Question: What type of tax is indicated in the document, personal property or real estate?
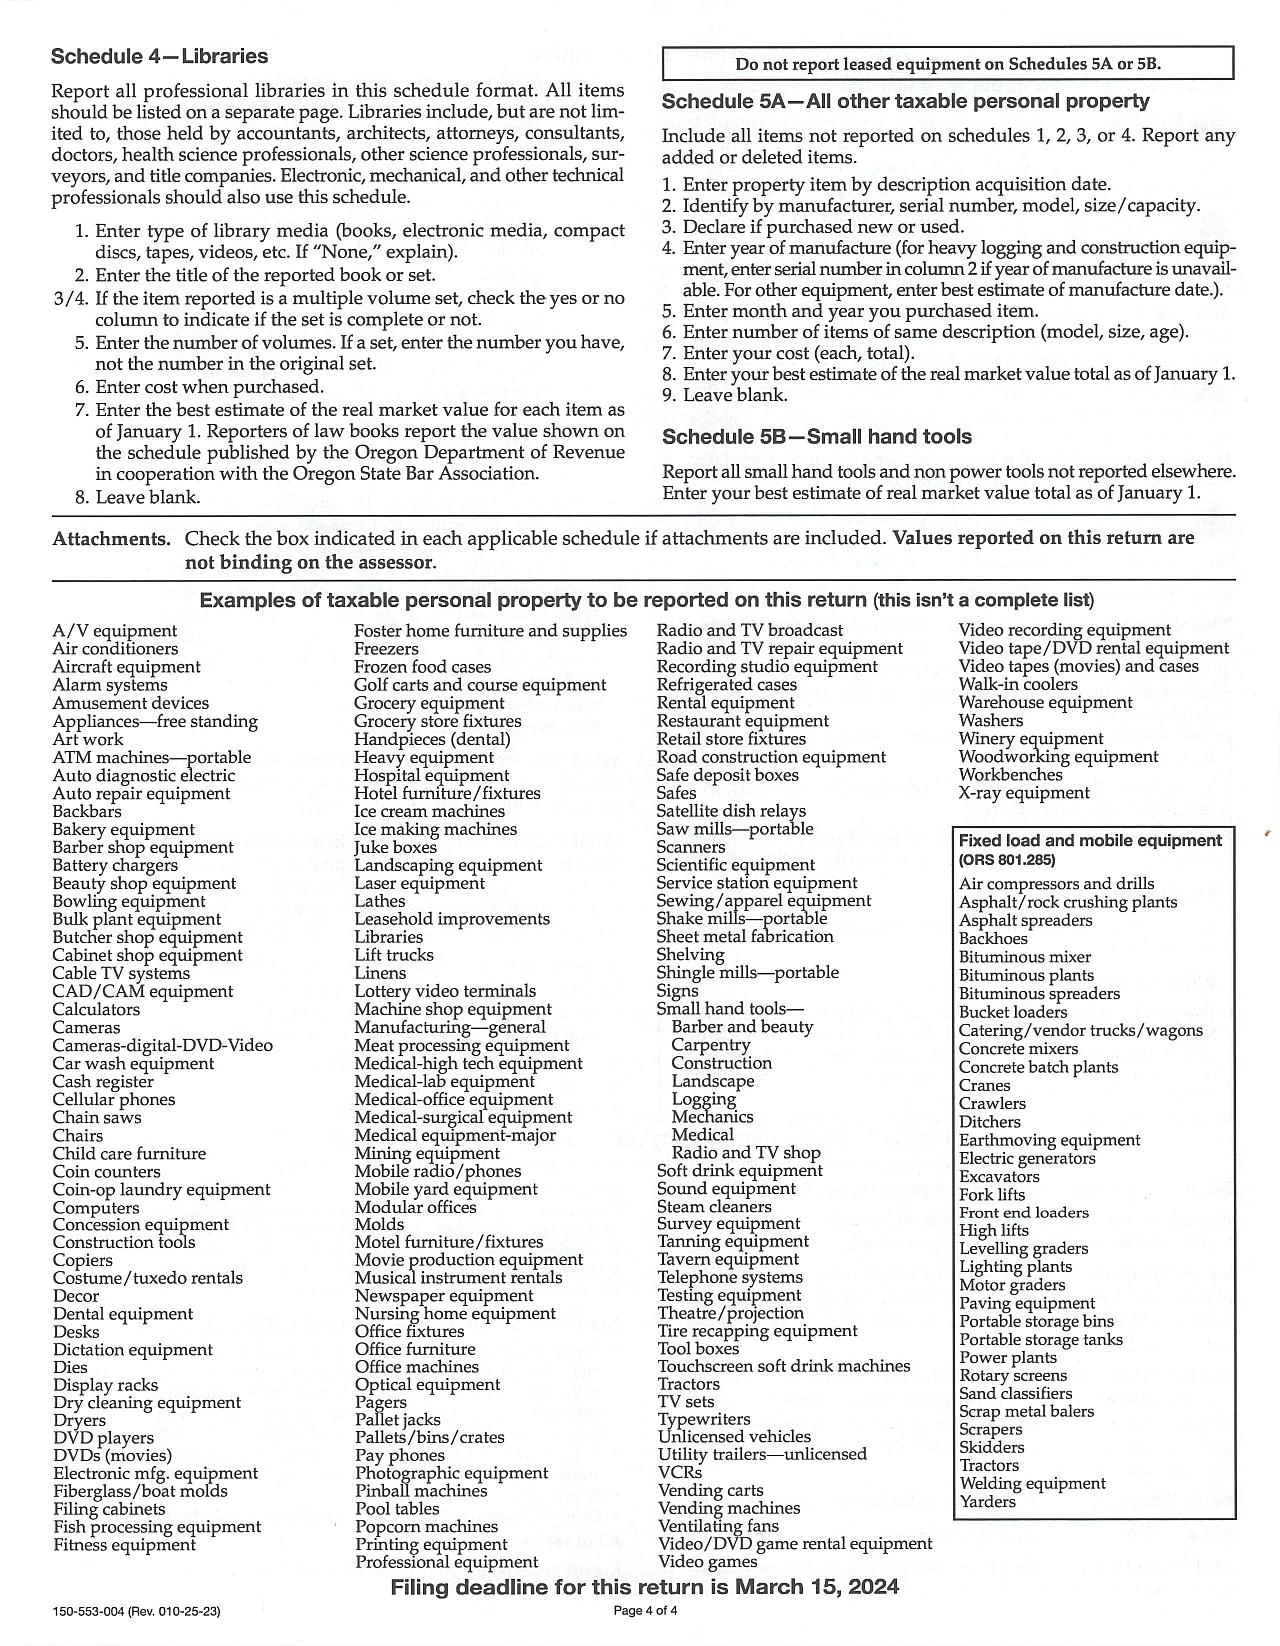
Answer: "Personal Property"